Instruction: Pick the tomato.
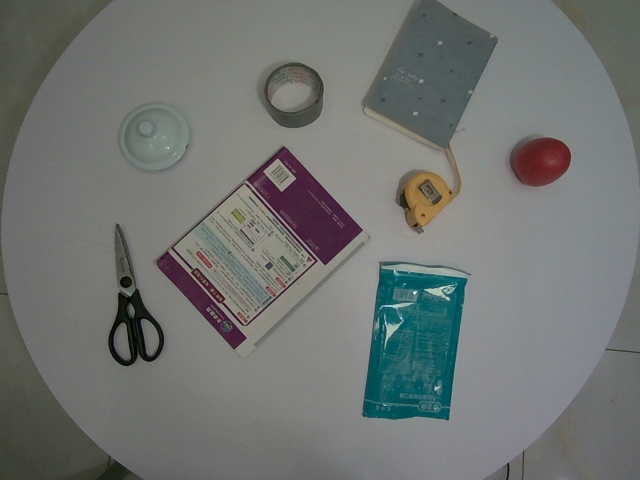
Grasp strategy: vertical